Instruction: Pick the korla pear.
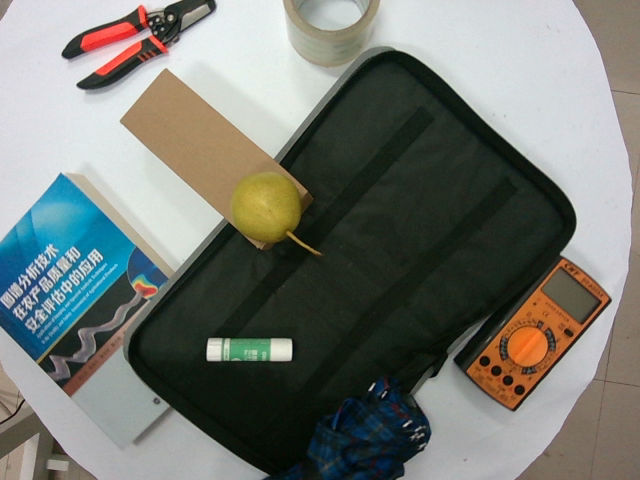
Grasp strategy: vertical